Question: How is the history relevant to the case?
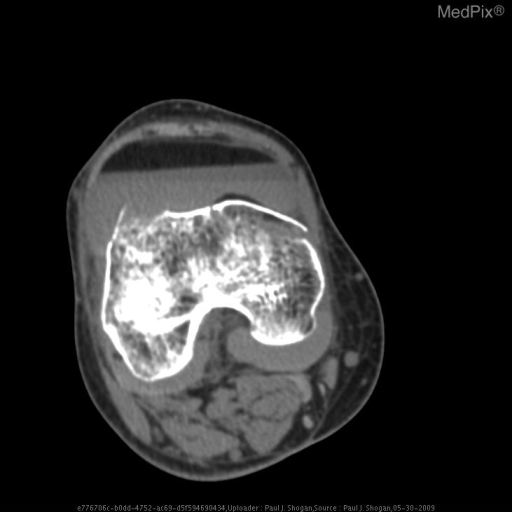
Answer: The patient's history of 26 year old man with with a swollen knee after falling.  Past history of a below the knee amputation (BKA) five years ago. is key in understanding the case.